Question: What are the imaging findings?
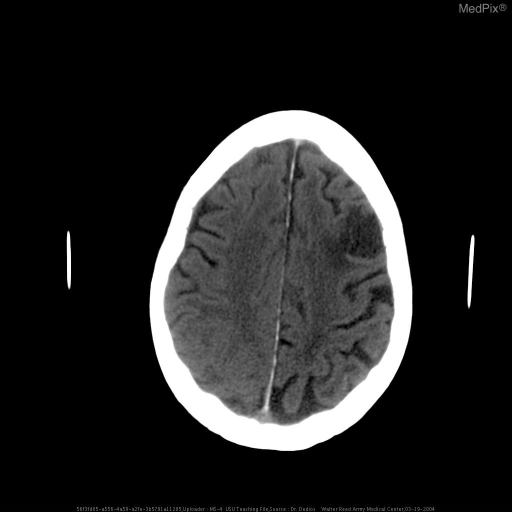
Answer: The imaging shows Parenchymal hematoma, right occipital lobe
Small amount of ventricular blood A single, large intraparenchymal hemorrhage is present within the right occipital lobe measuring 3x2cm with adjacent edema.  There is mild mass effect.  Blood is also seen within the posterior horn of the right lateral ventricle.  A small amount of blood is seen within the posterior falx.  The right lateral ventricle is smaller than the left side.  The sulci, on the right posterior region, is effaced.  The left side appears grossly unremarkable.  Minimal opacification of the right sphenioid sinus is present.  Mastoids appear well aerated.  The rest of the findings appear unremarkable..